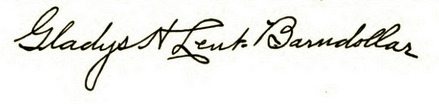
Signature of: gladys h lent barndollar